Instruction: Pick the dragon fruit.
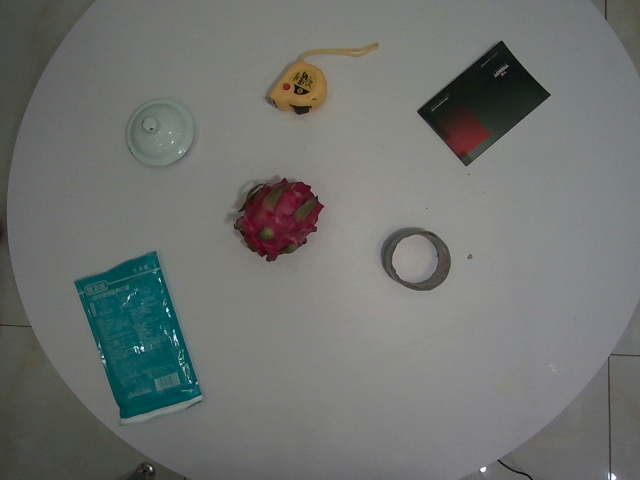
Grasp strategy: vertical